Question: What might the diagnosis be?
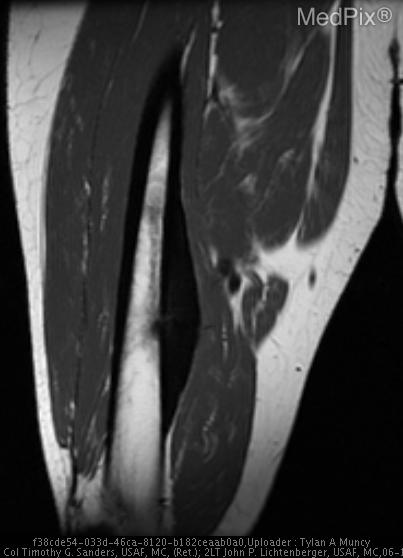
Answer: The possible diagnosis includes Stress fracture
Fibrous dysplasia
Chronic osteomyelitis
Osteosarcoma
Brodie's abscess
Bone island
Osteoblastoma.